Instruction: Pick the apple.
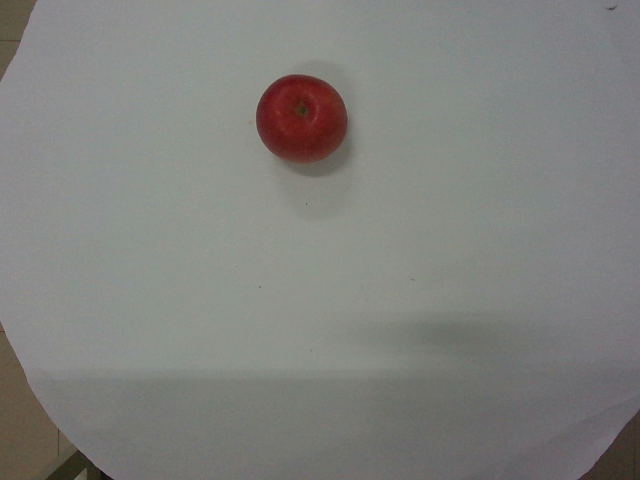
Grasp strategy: vertical